Patient: Male, age 41
A 41-year-old male with bronchiectasis, chronic sinusitis, and obstructive lung disease presented to the emergency department in acute on chronic hypoxic respiratory failure. Chart review showed multiple encounters for shortness of breath and cough, with increasing admission frequency over the preceding 2 months. On each occasion he was given a diagnosis of COPD exacerbation and treated with steroids and azithromycin or doxycycline. Symptoms between admissions were poorly controlled despite adherence to albuterol, montelukast, and ranitidine. The patient initially noted dyspnea 12 years prior and had been on 2.5 L/minute home oxygen for the preceding 8 years. The patient reported dyspnea unrelated to exertion and dry cough. Over the last few months, patient denied remission of symptoms and had no history of atopy. Patient admitted night sweats, chills, and a 4.5-kg. unintentional weight loss with suspected exposure to tuberculosis while imprisoned. Patient declared a 5-pack year smoking history with quit date 10 years prior to admission and denied alcohol and illicit drug use. Prior to incarceration the patient worked at a fertilizer factory. Family history and surgical history were non-contributory.
On examination, the patient was afebrile with normal vital signs. The patient was a thin white male in respiratory distress with prolonged expiratory phase, diffuse expiratory wheeze and cough. No crackles were heard, and the patient did not exhibit clubbing.
A pulmonary function test administered 6 years before presentation demonstrated reduced flow and capacity with mid flow-loop obstruction, which was responsive to bronchodilator, and mildly reduced diffusion capacity. Previous results also included a normal alpha-1 antitrypsin level and a non-diagnostic bronchial alveolar lavage (BAL) that disclosed moderate polymorphonuclear neutrophils with normal respiratory flora.
Laboratory testing revealed a white blood cell count of 11.75 K/muL comprised of 93% neutrophils but also an eosinophil count of 0.04 K/muL. The complete metabolic panel was normal.
A chest radiograph showed no acute pulmonary radiologic findings (Fig. 1). Due to chronic course and relapses, the pulmonology team performed flexible fiberoptic bronchoscopy with BAL from the right middle lobe of lung. BAL cytology resulted with eosinophilia but microbiology stains, PCRs and cultures were negative.
Computed-tomography (CT) showed mild centrilobar emphysema with a few subpleural blebs in the right upper lung and signs of central bronchiectasis. Also, there was minimal apical scarring bilaterally (Fig. 2).
The serum specific IgE against A. fumigatus was positive (4.23 kU/L) and serum total IgE (3868 kU/L) was markedly elevated. Serum precipitins (specific IgG) against Aspergillus spp. were negative. A. fumigatus and A. terreus by PCR and fungal blood cultures were negative. Table 1 below summarizes the findings in our case and how the findings differ from the minimum essential diagnostic criteria proposed by Greenberger.
A diagnosis of ABPA was made as our case met three of the minimum essential criteria despite not performing a skin prick test and a negative history of asthma. The patient was treated with itraconazole and prednisone. On follow up, the patient reported improvement of cough, sputum, and dyspnea.
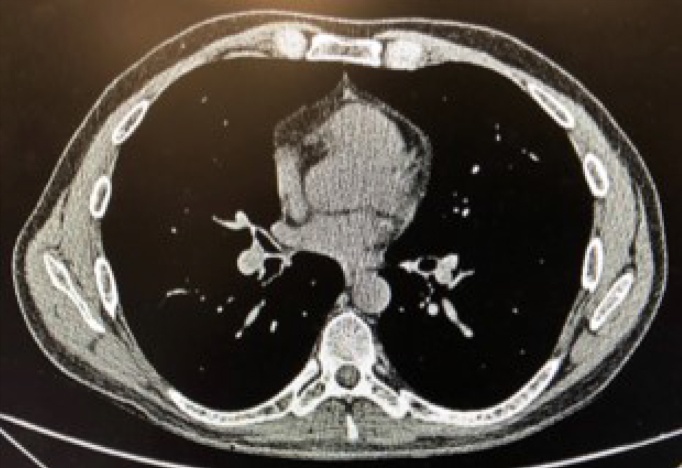
Image caption: CT of the chest showed mild centrilobar emphysema with a few subpleural blebs in the right upper lung and signs of central bronchiectasis.